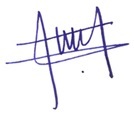
Signature of: víctor baeta i subías